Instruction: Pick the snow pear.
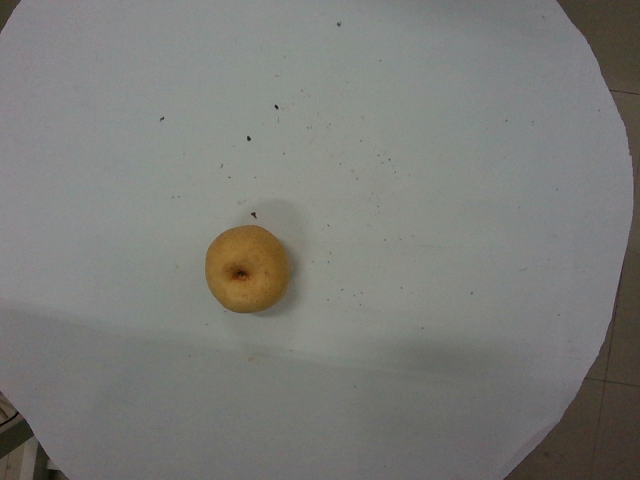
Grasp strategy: vertical